Question: How does the patient history play a role?
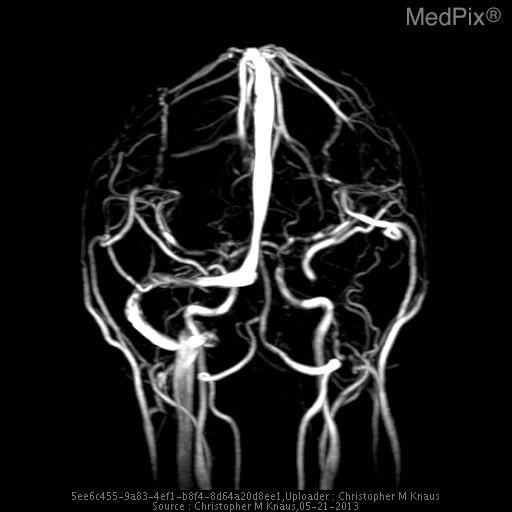
Answer: The patient's history of 17 yo girl presents with left sided facial weakness and numbness and the worst headache of her life that is rated 10/10.  The headache has been progressive for about 24 hours.  She has a history of migraine, but the patient states that her current headache does not feel like her typical migraine headache. is key in understanding the case.